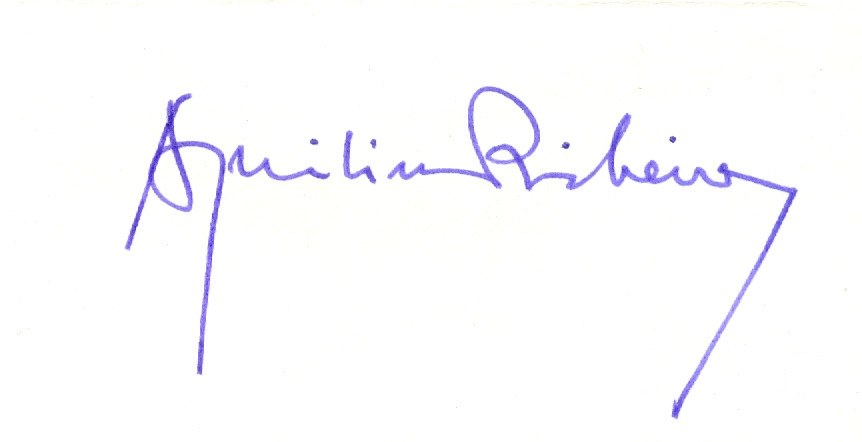
Signature of: aquilino ribeiro